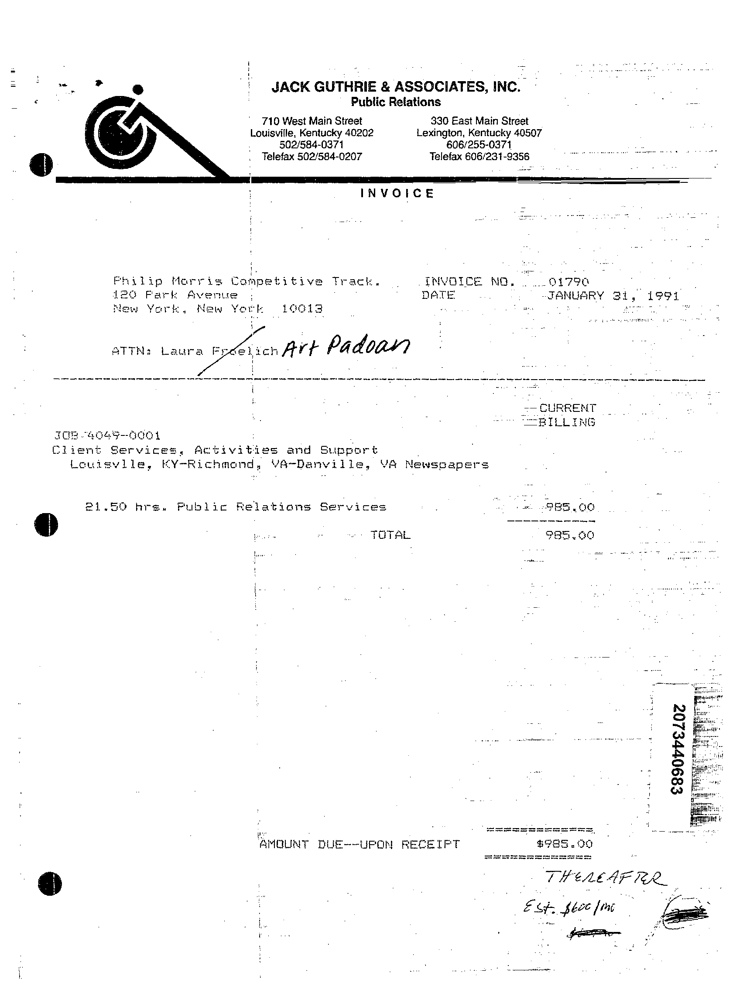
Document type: Invoice